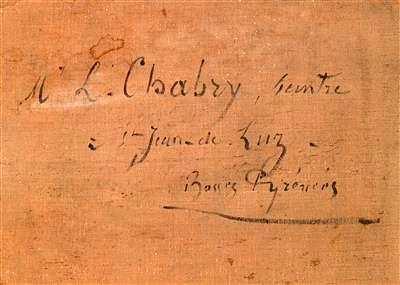
Signature of: martin léonce chabry